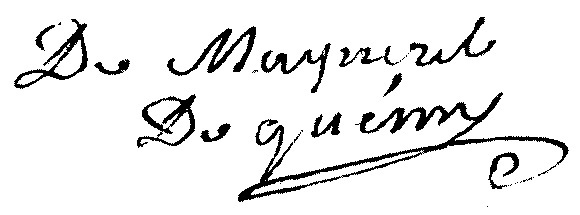
Signature of: charles françois louis de macquerel de quesmy